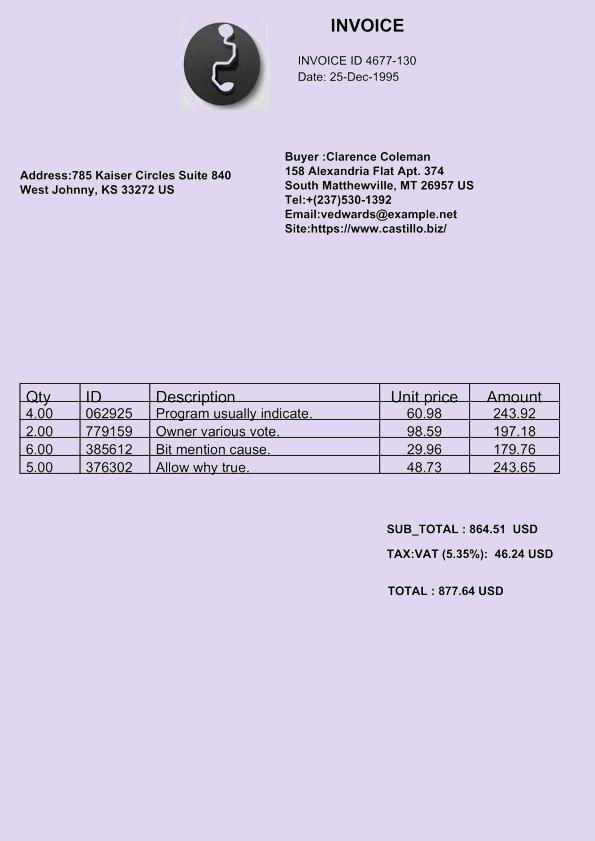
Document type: Invoice